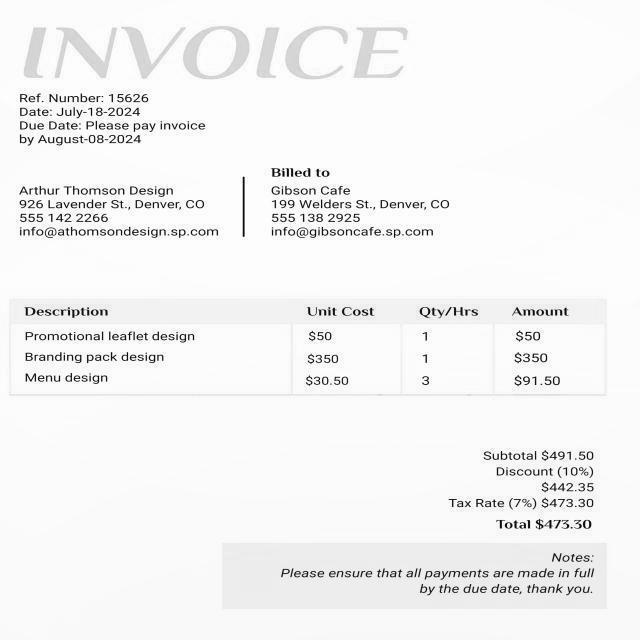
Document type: Invoice